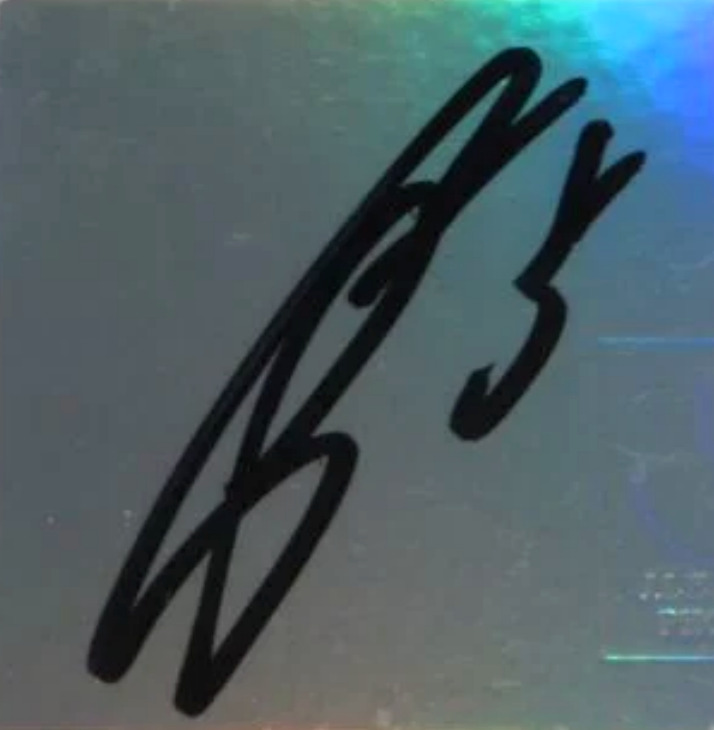
Signature of: jun sonoda